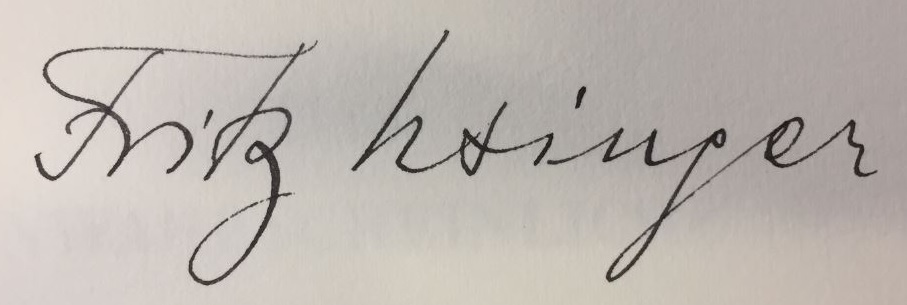
Signature of: fritz usinger